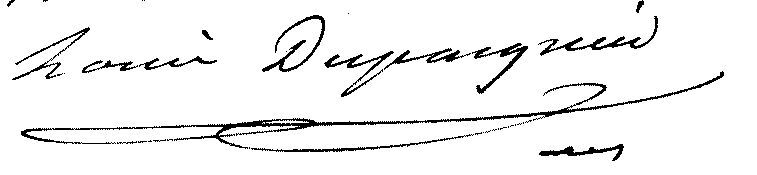
Signature of: louis dupasquier